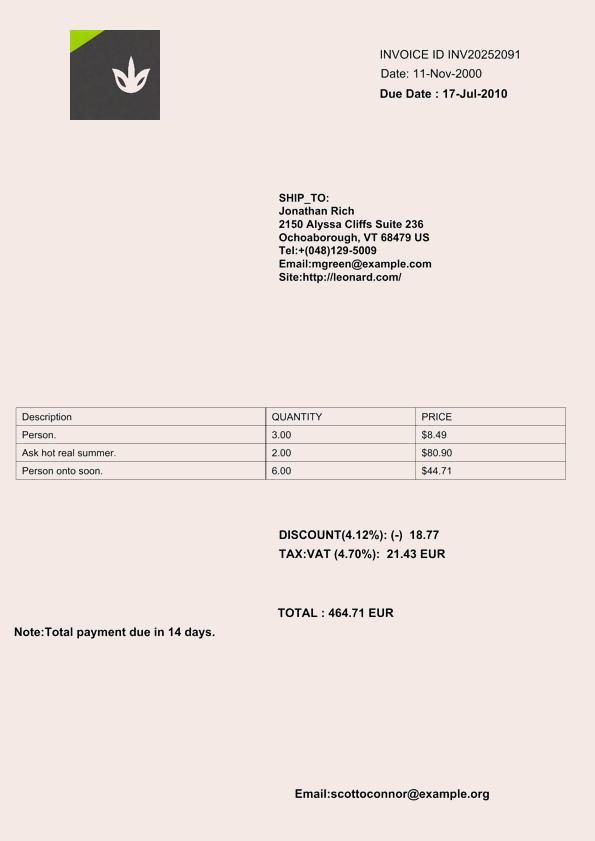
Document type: Invoice